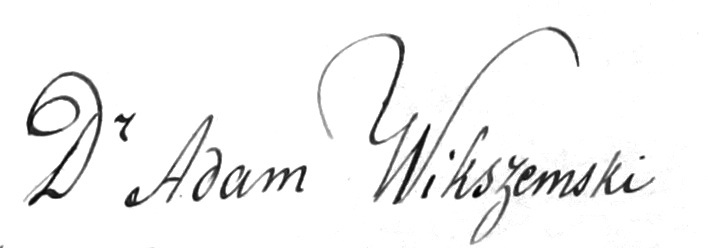
Signature of: adam bruno wikszemski